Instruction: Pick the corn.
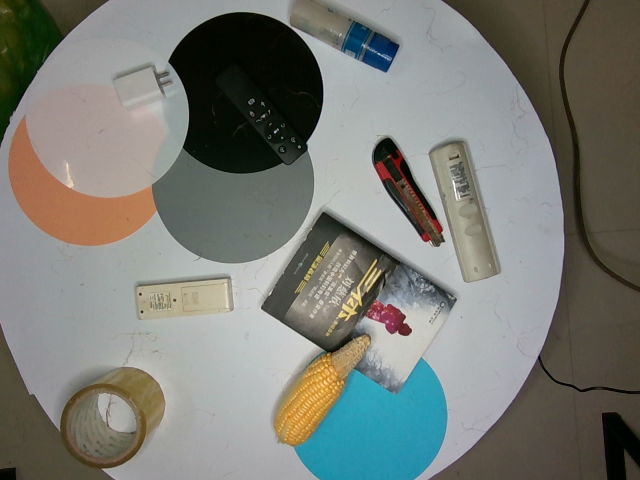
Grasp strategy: vertical